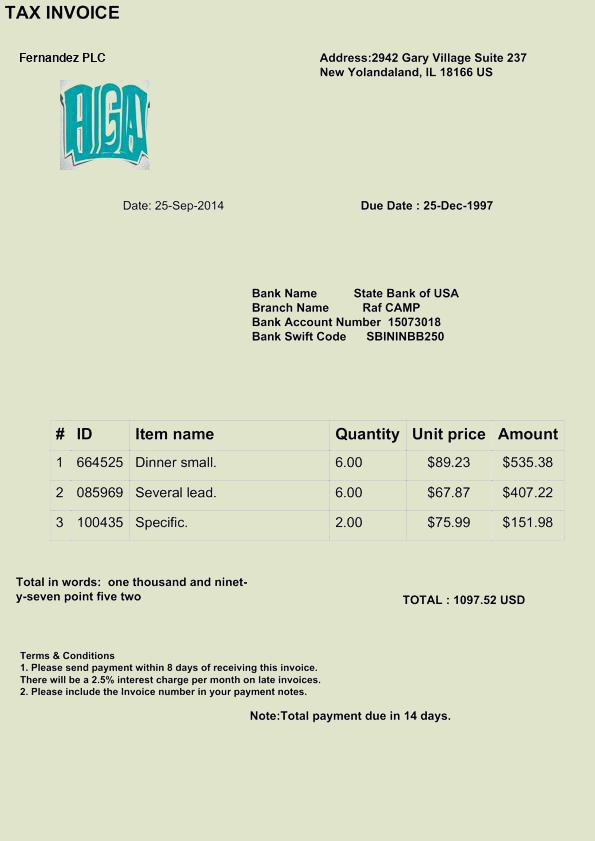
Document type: Invoice